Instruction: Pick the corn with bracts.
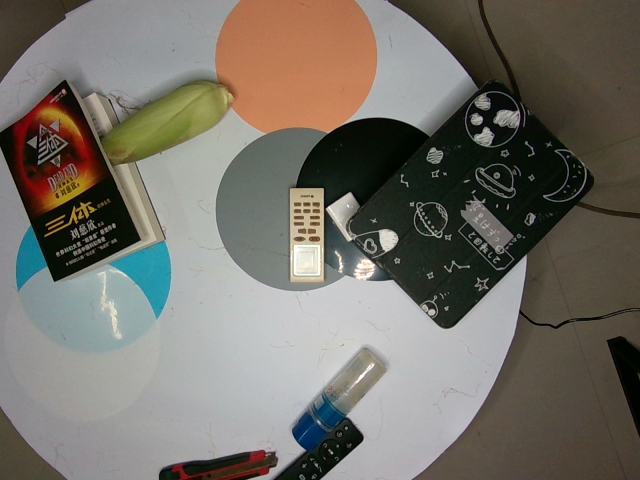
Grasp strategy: vertical